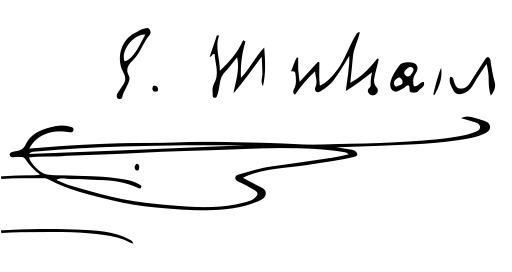
Signature of: étienne mulsant